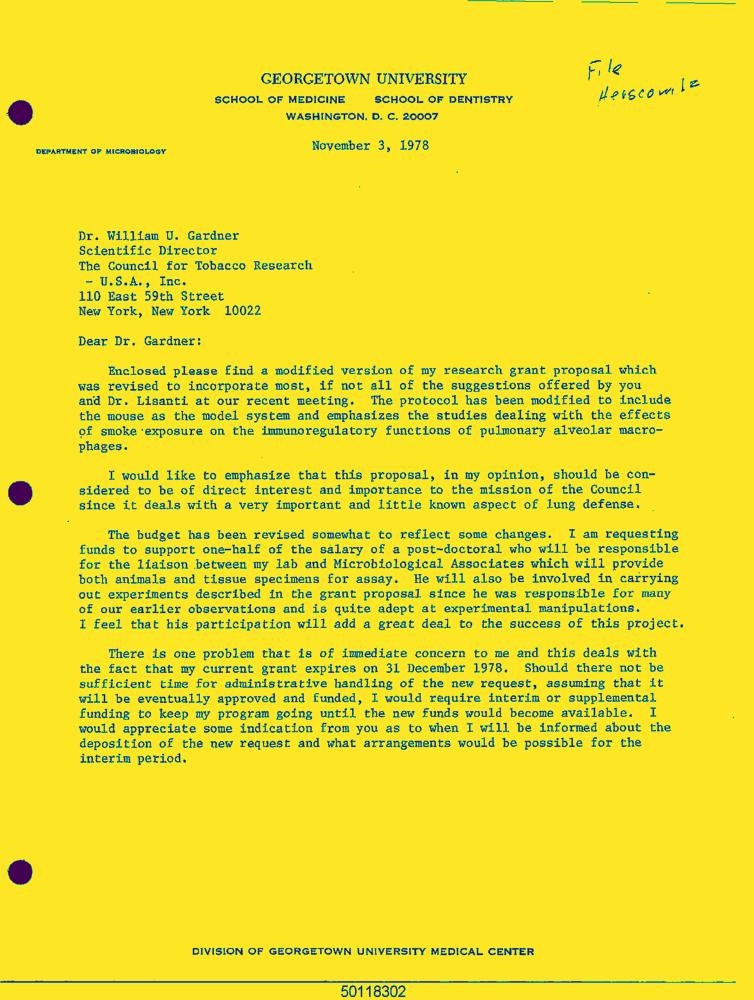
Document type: Letter-Doc